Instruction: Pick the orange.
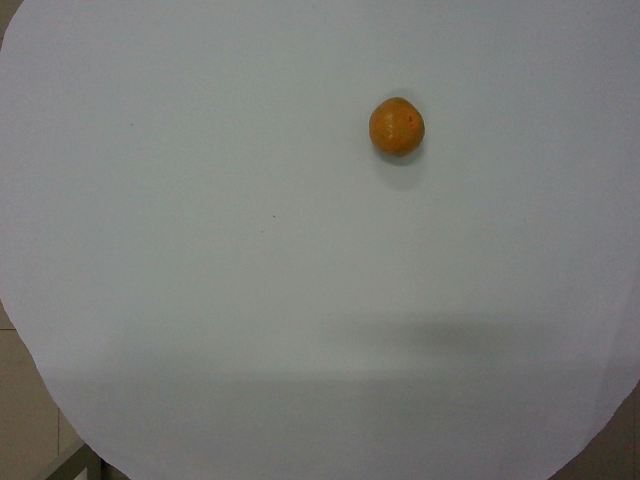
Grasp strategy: vertical